Question: What jurisdiction, city, or county is the document associated with?
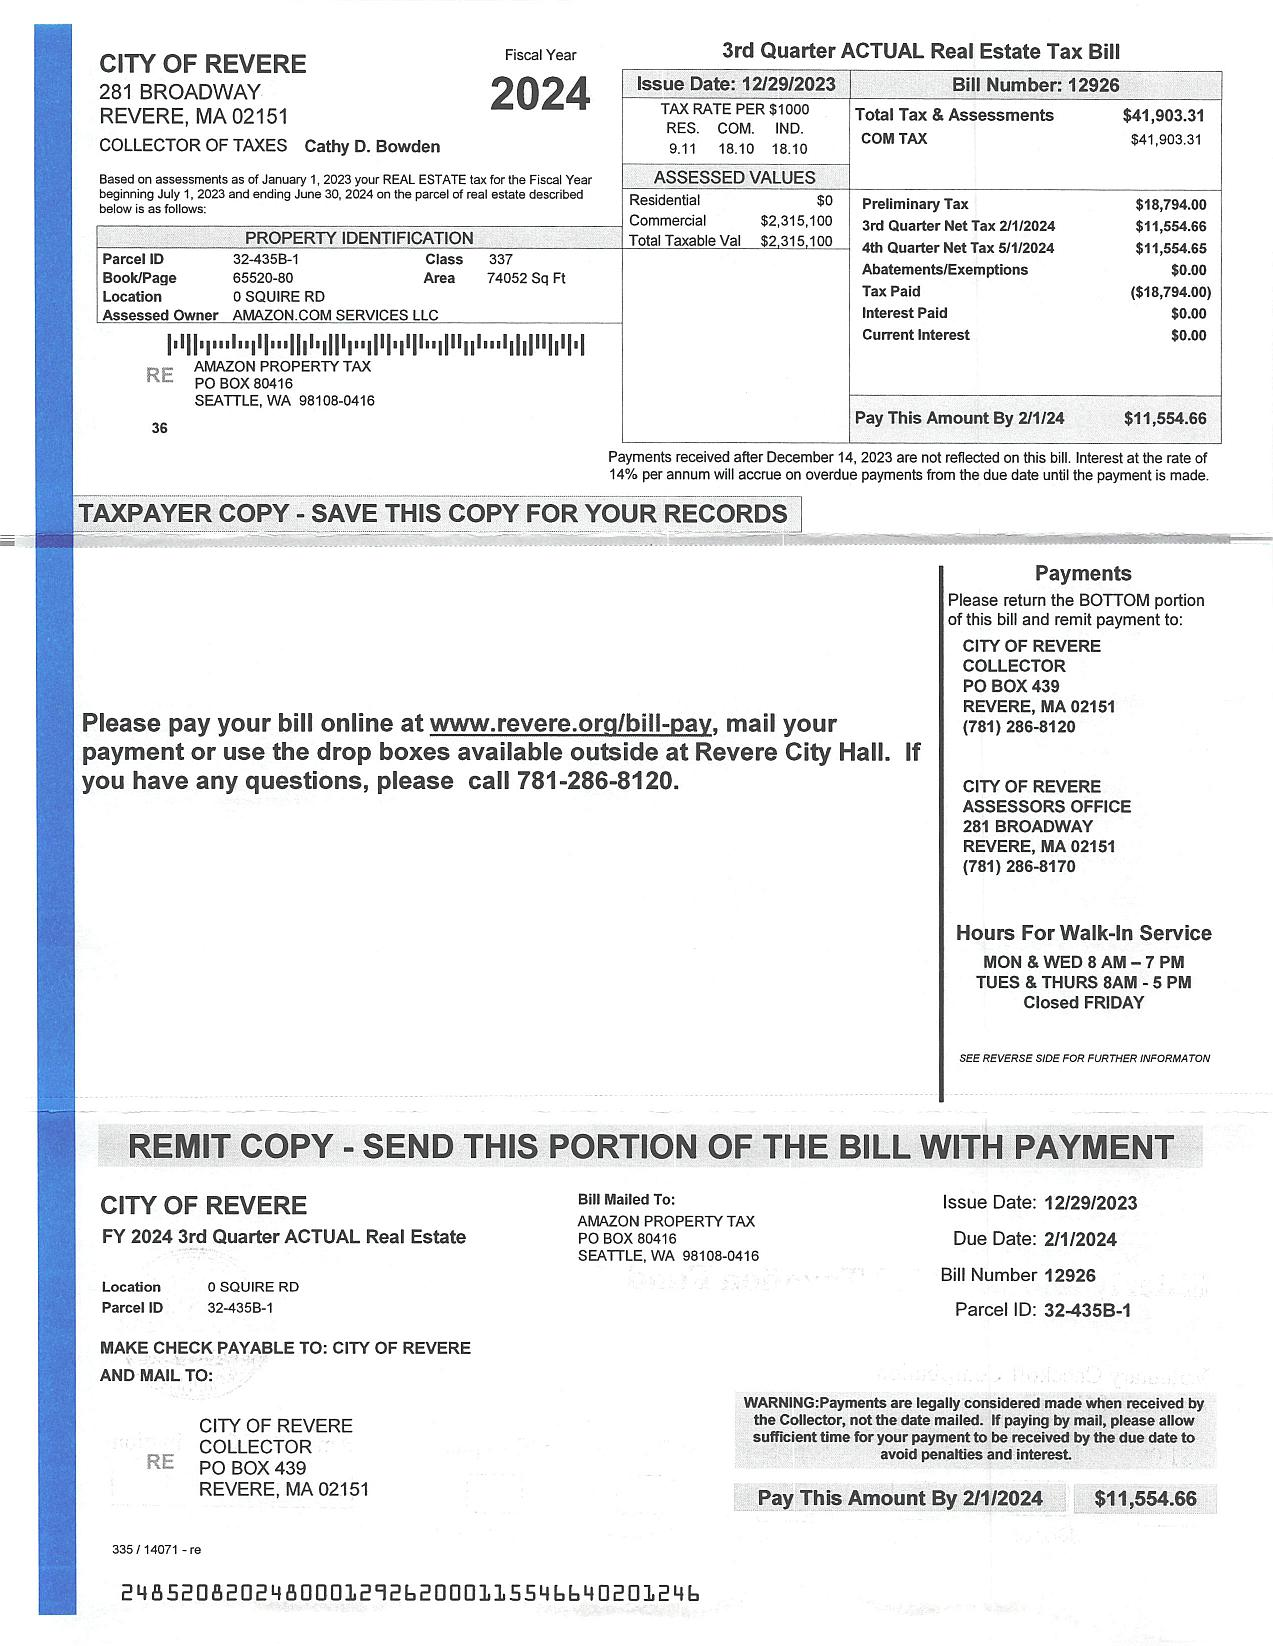
Answer: "City of Revere"